Question: What is the potential diagnosis?
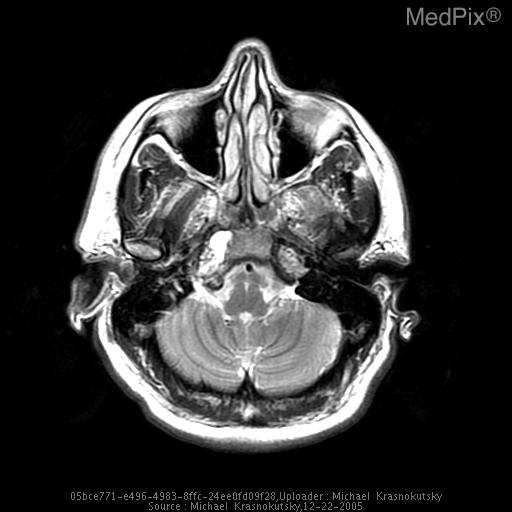
Answer: The possible diagnosis includes Chondrosarcoma
Chordoma (same MRI signal pattern but usually midline)
Metastatic disease
Plasmacytoma (usually low T2 on MRI)
Lymphoma (usually lower signal on T2 and bright DWI)
Adenoid Cystic Carcinoma (ACC) from nasopharynx.